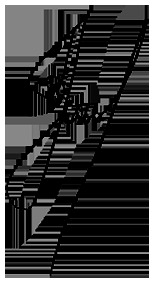
Signature of: mikhail prokhorov